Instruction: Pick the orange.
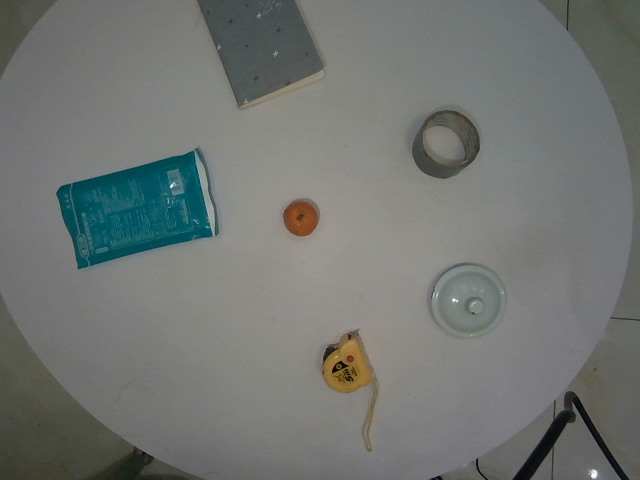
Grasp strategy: vertical